Question: What is the potential diagnosis?
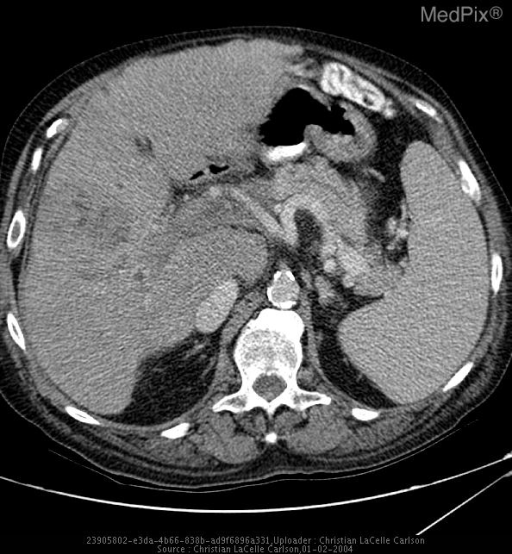
Answer: The possible diagnosis includes Idiopathic, portal vein invasion or compression by tumor, post operative (splenectomy, transplant), blood dyscrasias, coagulopathies, sepsis, pylephlebitis, pancreatitis, cholangitis, suppurative lymphadenitis, cirrhosis, and portal hypertention..